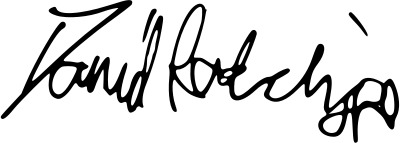
Signature of: daniel radcliffe